Question: Talk about the condition:
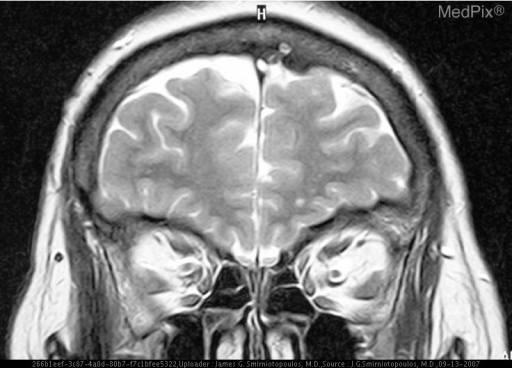
Answer: The disease is discussed as: Cranial Nerve Diagrams! http://rad.usuhs.edu/medpix/parent.php3?mode=quiz&imid=37901&quiz=#pic

Cranial Nerve     Name
          1             Olfactory http://rad.usuhs.mil/medpix/parent.php3?mode=single&recnum=8344#top

          2             Optic http://rad.usuhs.mil/medpix/parent.php3?mode=single&recnum=8345#top

          3             Oculomotor http://rad.usuhs.mil/medpix/parent.php3?mode=single&recnum=8346#top

          4             Trochlear http://rad.usuhs.mil/medpix/parent.php3?mode=single&recnum=8347#top

          5             Trigeminal http://rad.usuhs.mil/medpix/parent.php3?mode=single&recnum=8348#top

          6             Abducens http://rad.usuhs.mil/medpix/parent.php3?mode=single&recnum=8349#top

          7             Facial http://rad.usuhs.mil/medpix/parent.php3?mode=single&recnum=8350#top

          8             Vestibulocochlear http://rad.usuhs.mil/medpix/parent.php3?mode=single&recnum=8351#top

          9             Glossopharyngeal http://rad.usuhs.mil/medpix/parent.php3?mode=single&recnum=8352#top

          10           Vagus http://rad.usuhs.mil/medpix/parent.php3?mode=single&recnum=8353#top

          11           Spinal Accessory http://rad.usuhs.mil/medpix/parent.php3?mode=single&recnum=8354#top

          12           Hypoglossal  http://rad.usuhs.mil/medpix/parent.php3?mode=single&recnum=8355#top